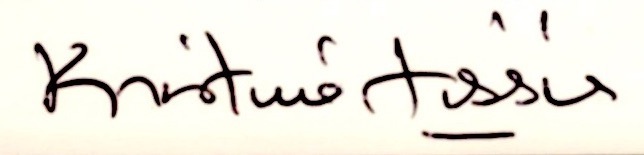
Signature of: kristine tissier